Question: What is the filing due date as per the document?
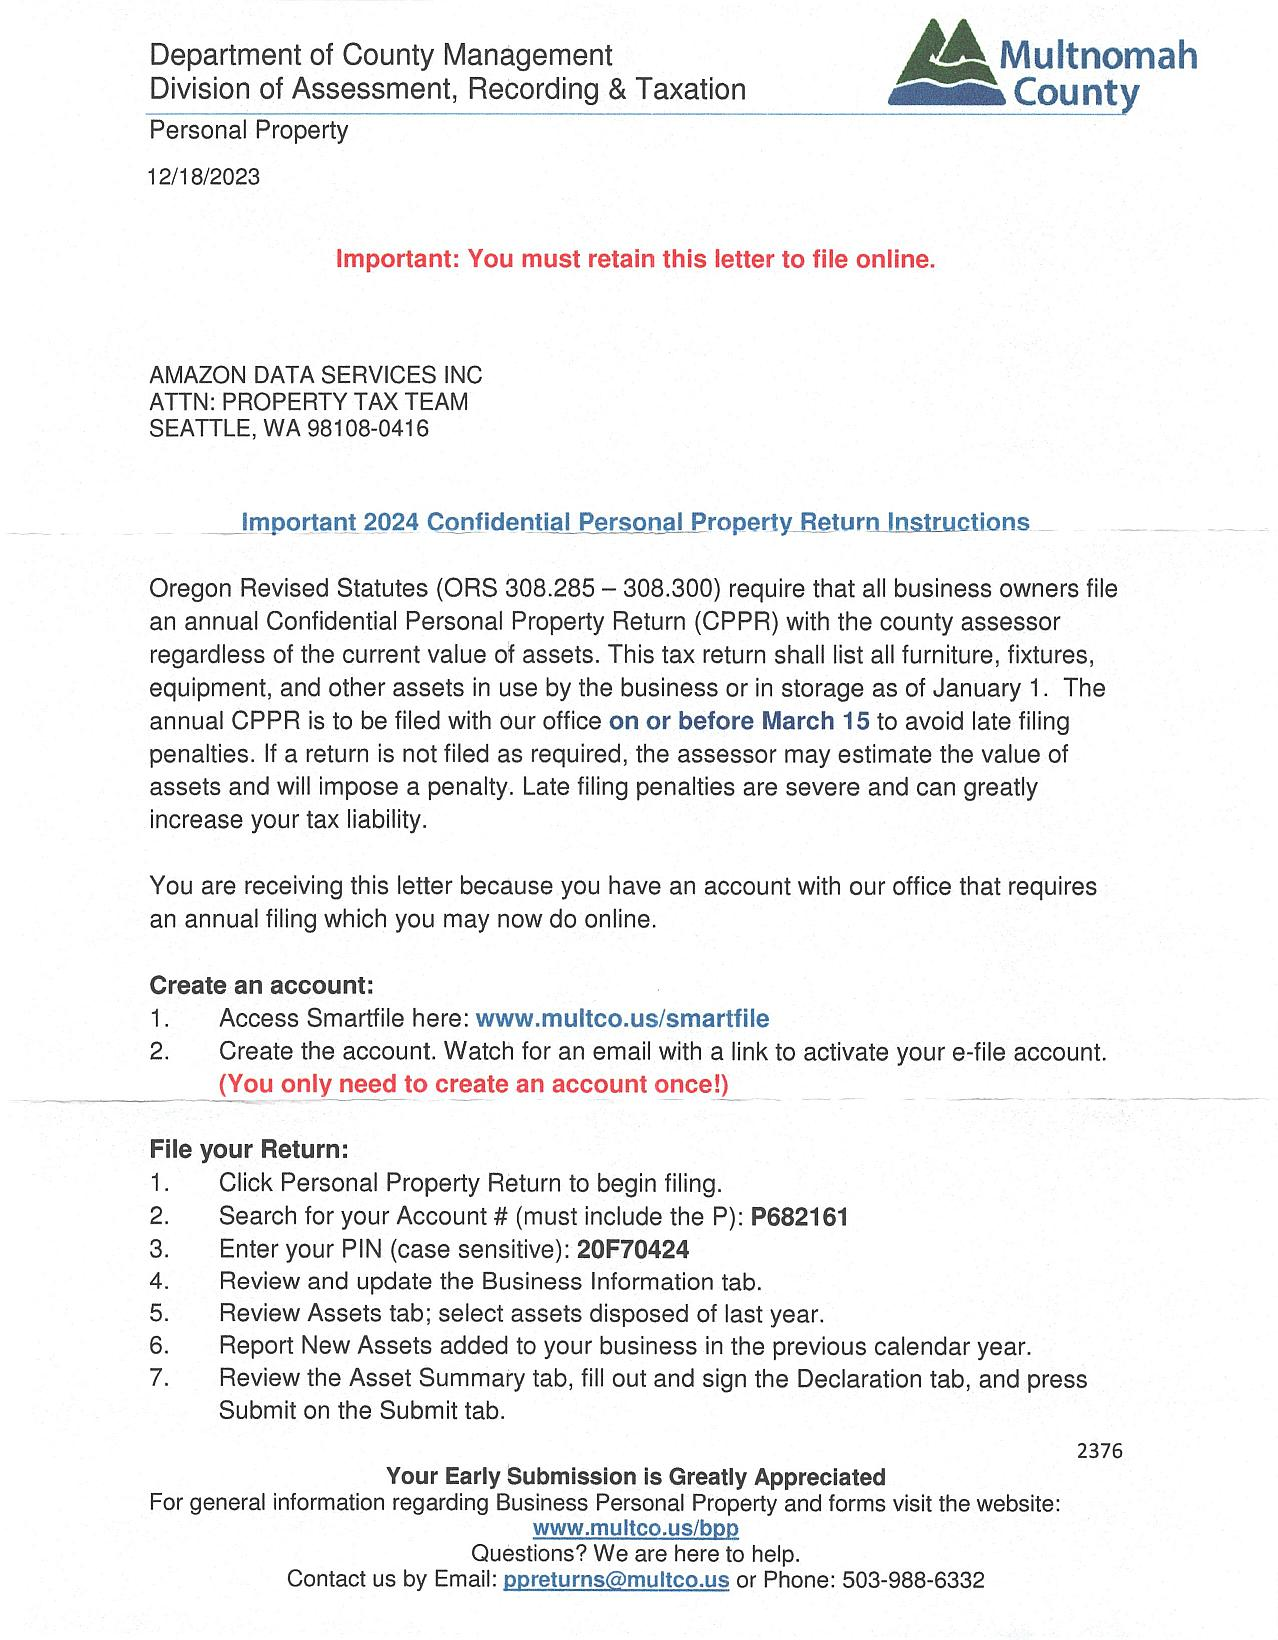
Answer: "15-Mar"